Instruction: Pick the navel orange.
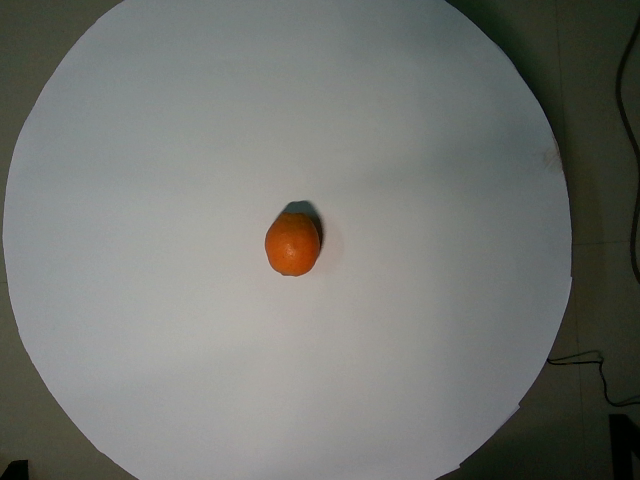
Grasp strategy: vertical